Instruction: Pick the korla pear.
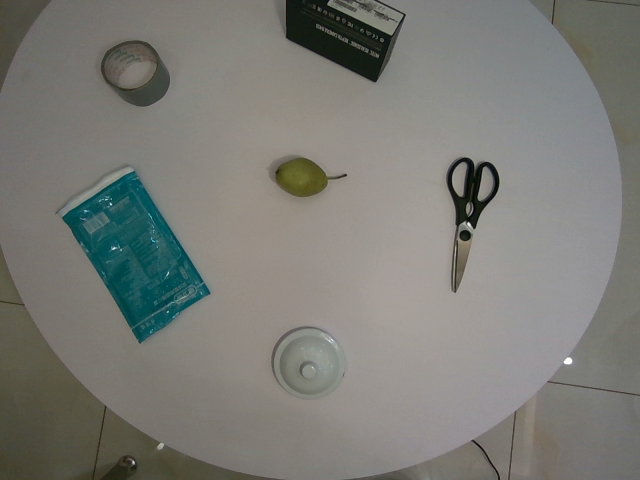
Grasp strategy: vertical